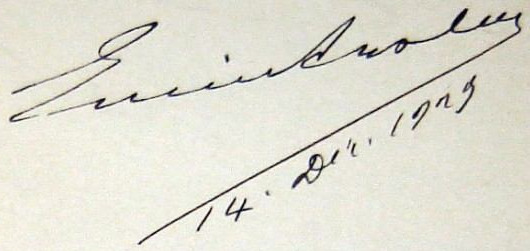
Signature of: emin arslan